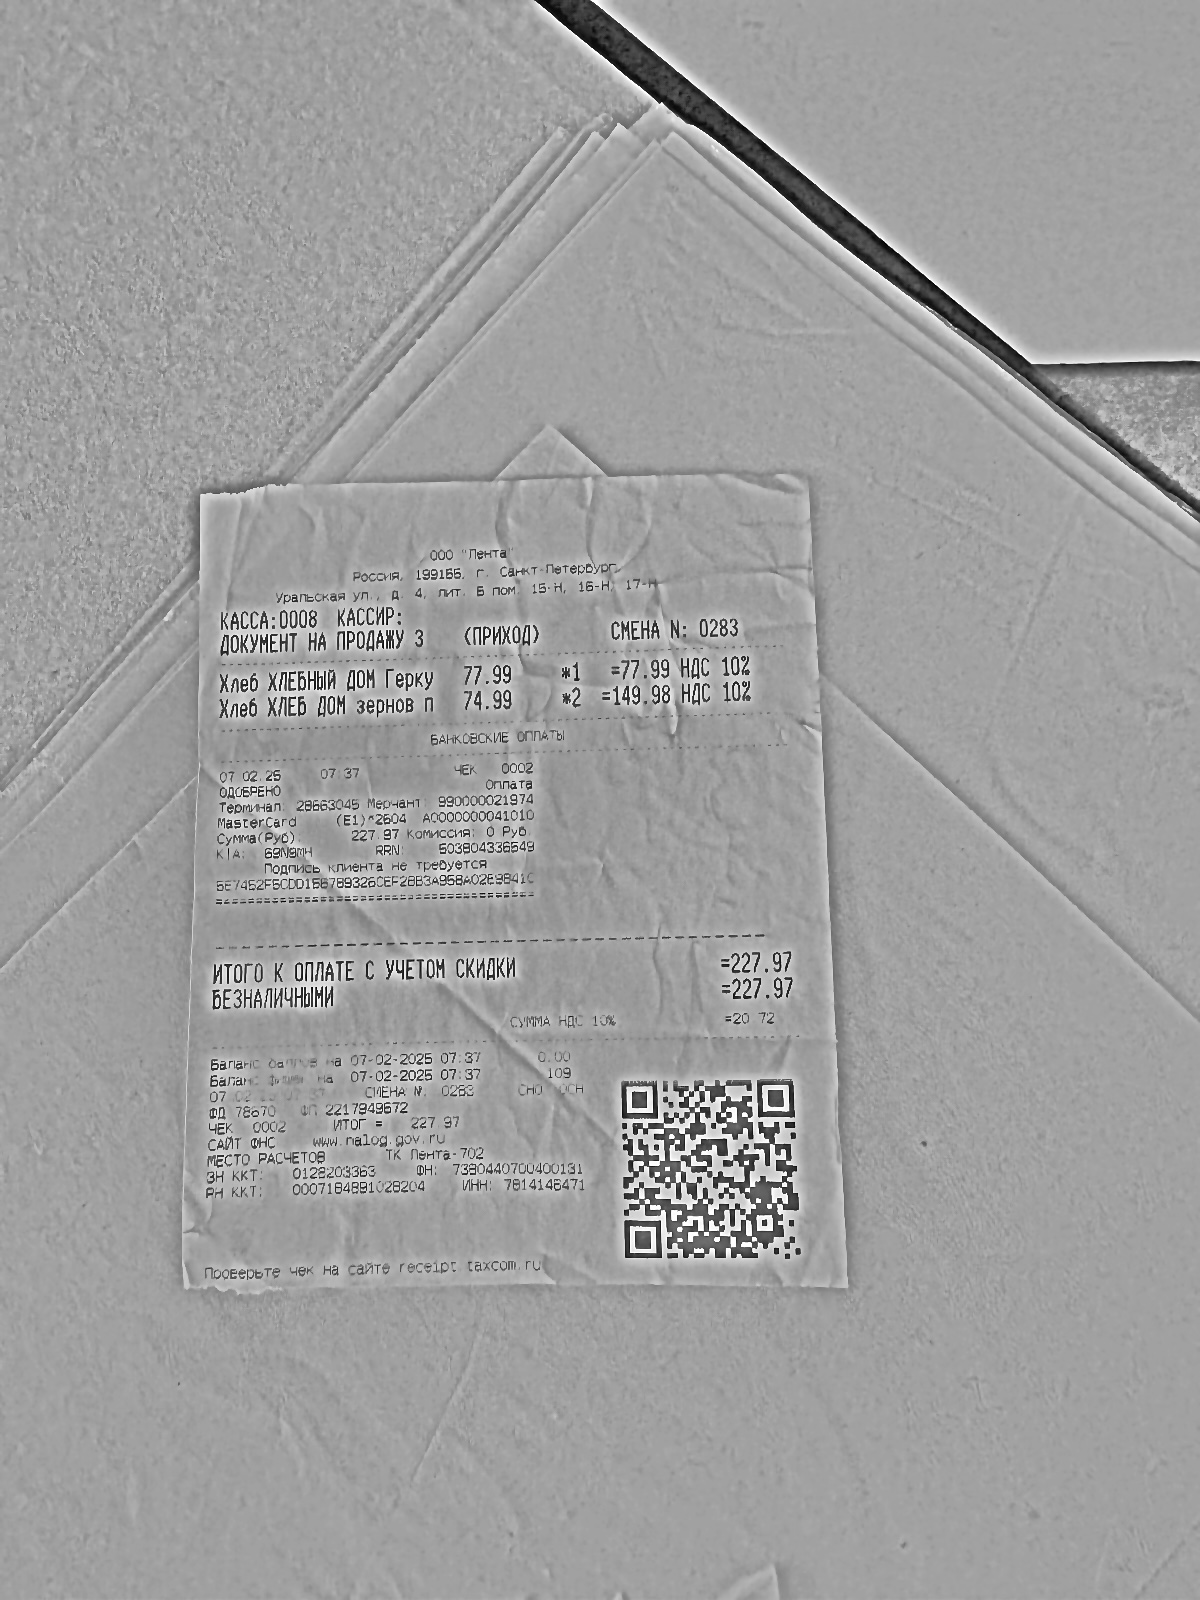
Продавец: ООО "Лента"
ИНН: 7814148471
Дата: 07.02.25
Товары: Хлеб ХЛЕБНЫЙ ДОМ Герку; Хлеб ХЛЕБ ДОМ ЗЕРНОВ П
Количество: 1.000; 2.000
Цена: 77.99; 74.99
Сумма: 77.99; 149.98
Итого: 227.97